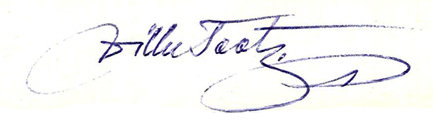
Signature of: villu toots